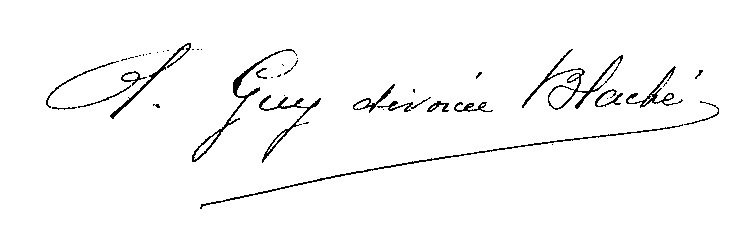
Signature of: alice guy blaché